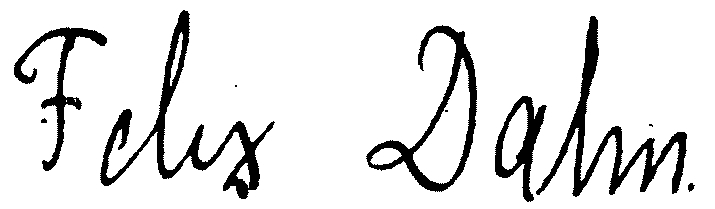
Signature of: felix dahn